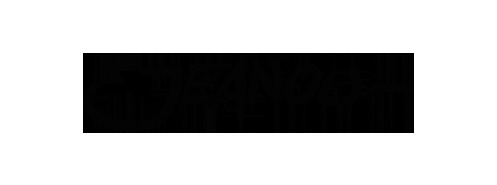
Signature of: jeanou